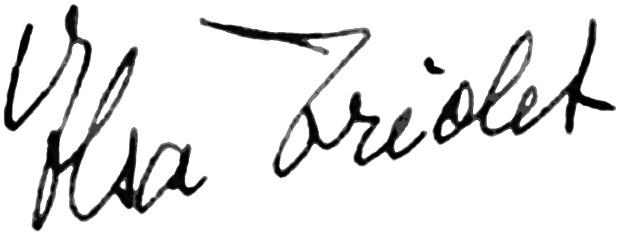
Signature of: elsa triolet